Question: Which state is mentioned in the document?
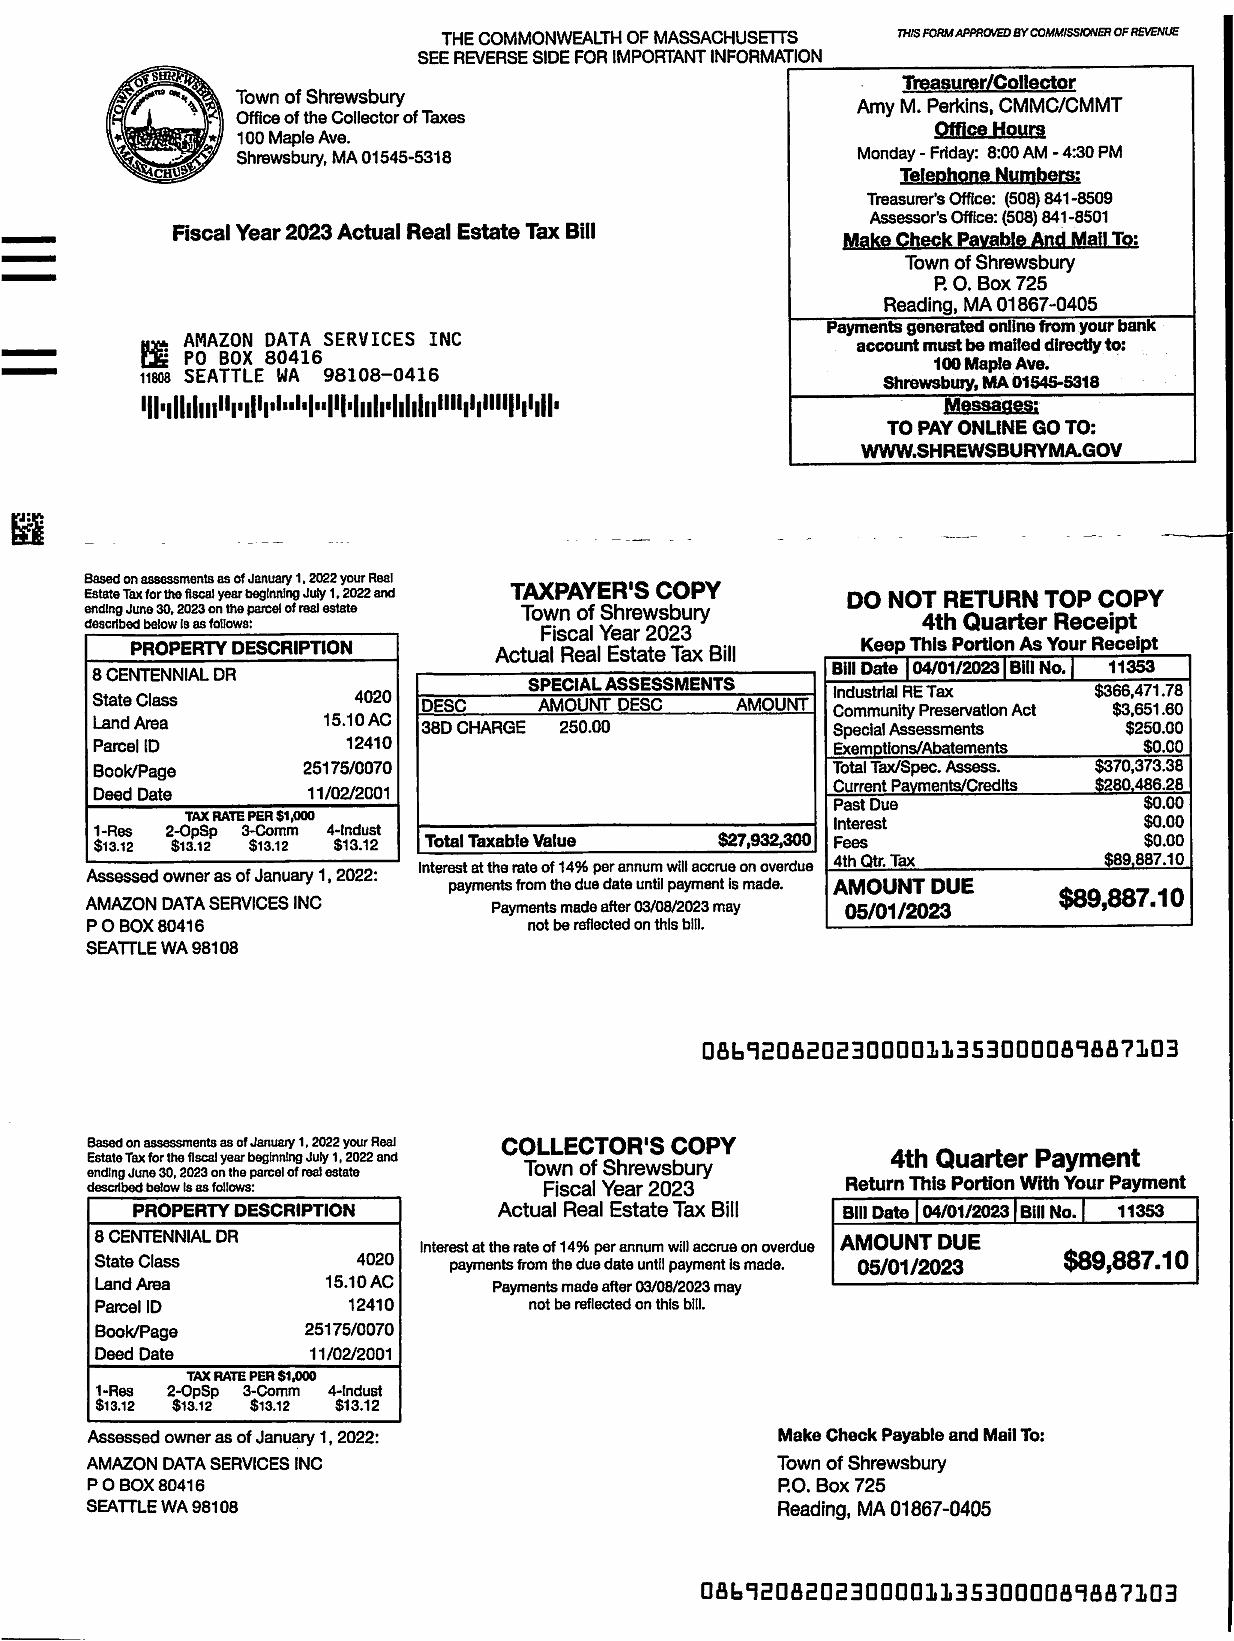
Answer: "Massachusetts"